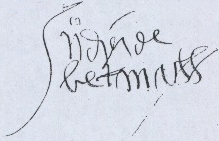
Signature of: juan de betanzos